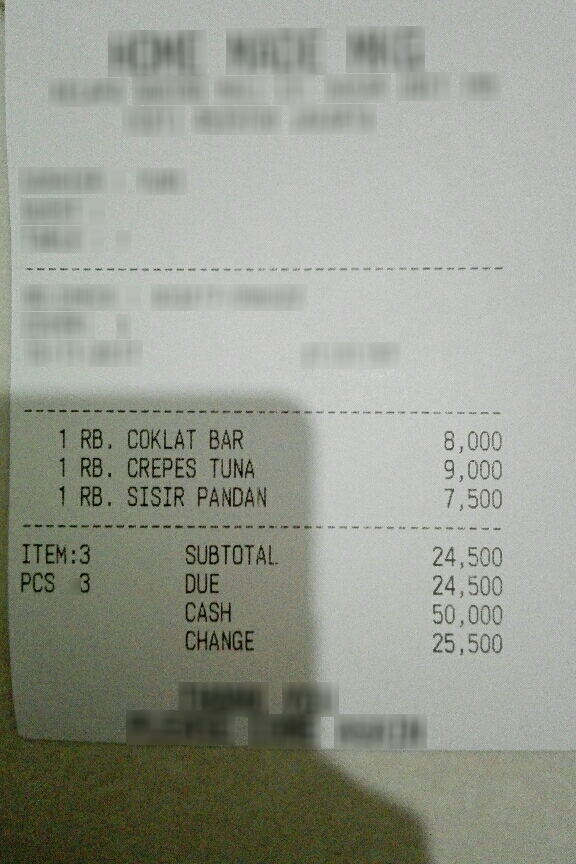
Extraction:
receipt: line_items: name: RB. COKLAT BAR
price: 8,000
qty: 1
name: RB. CREPES TUNA
price: 9,000
qty: 1
name: RB. SISIR PANDAN
price: 7,500
qty: 1
subtotal: 24,500
total: 24,500